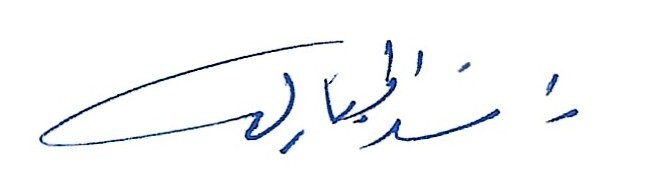
Signature of: rāshid al mubārak